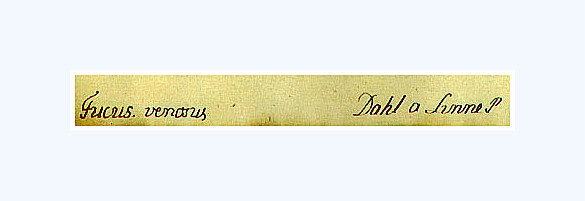
Signature of: anders dahl